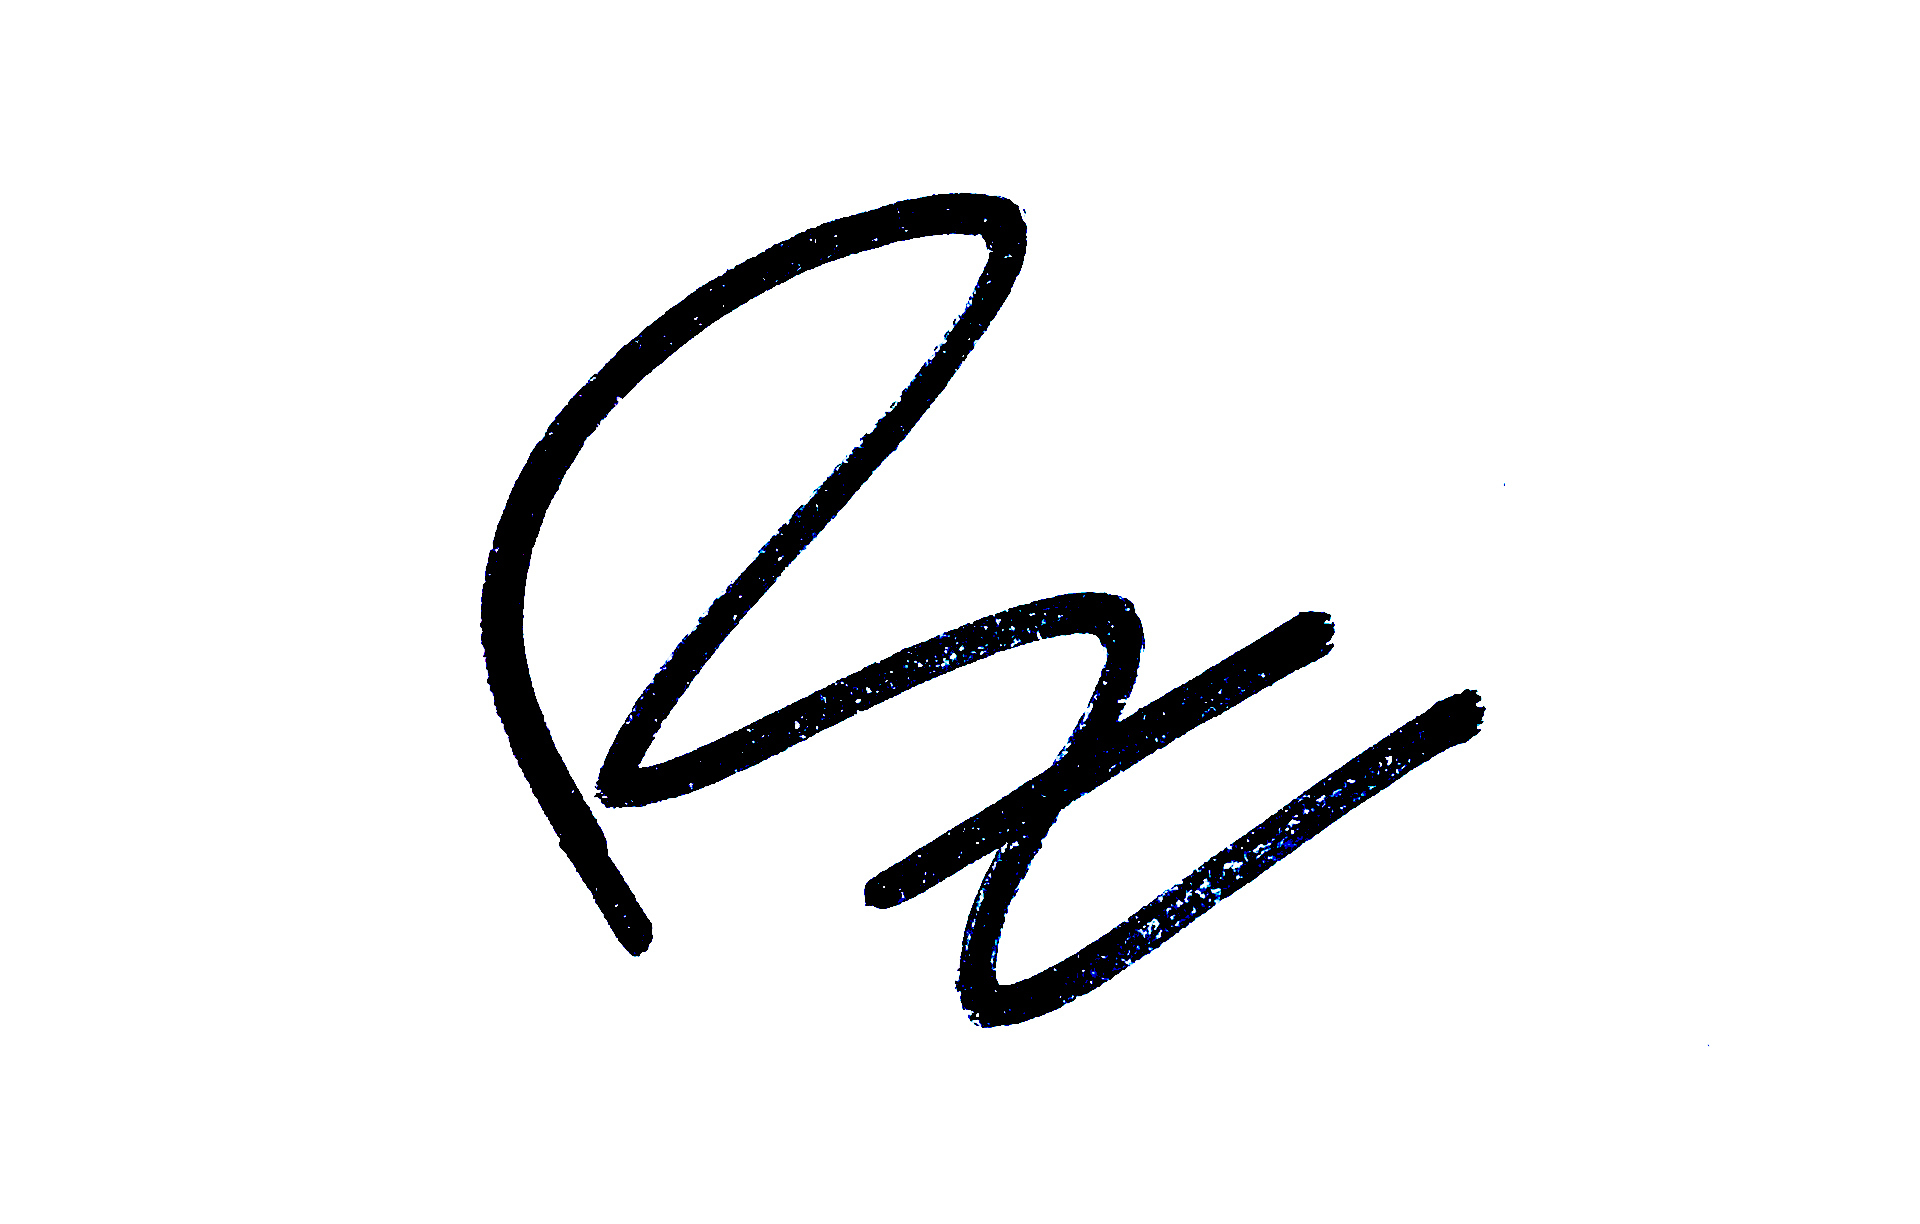
Signature of: rizha